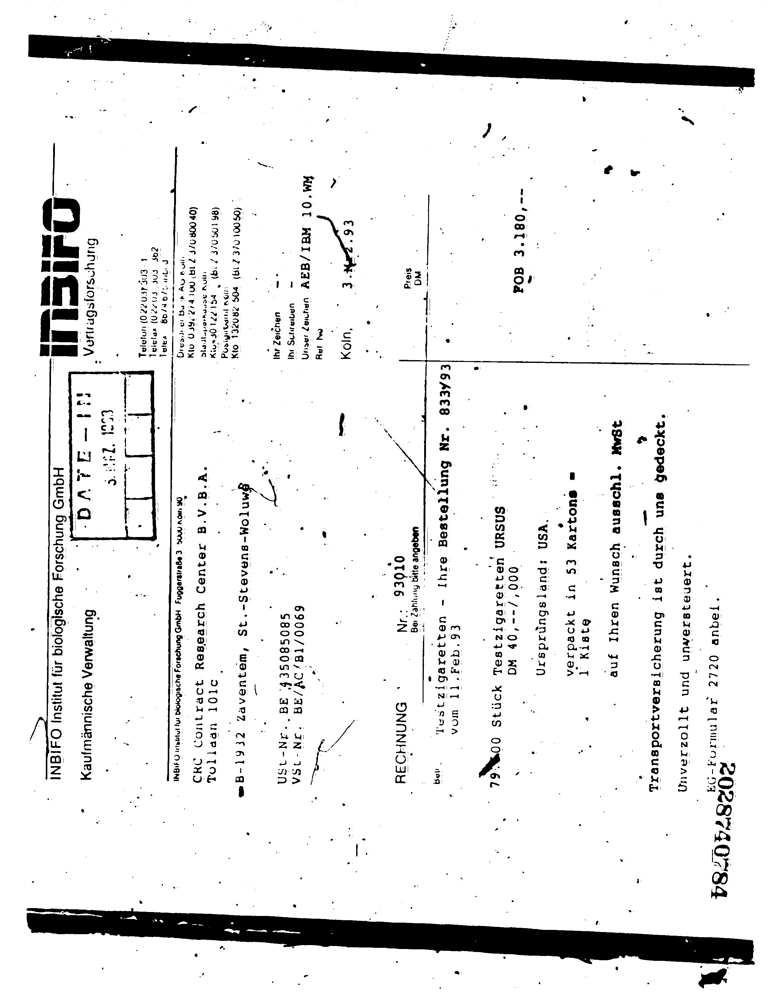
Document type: Invoice